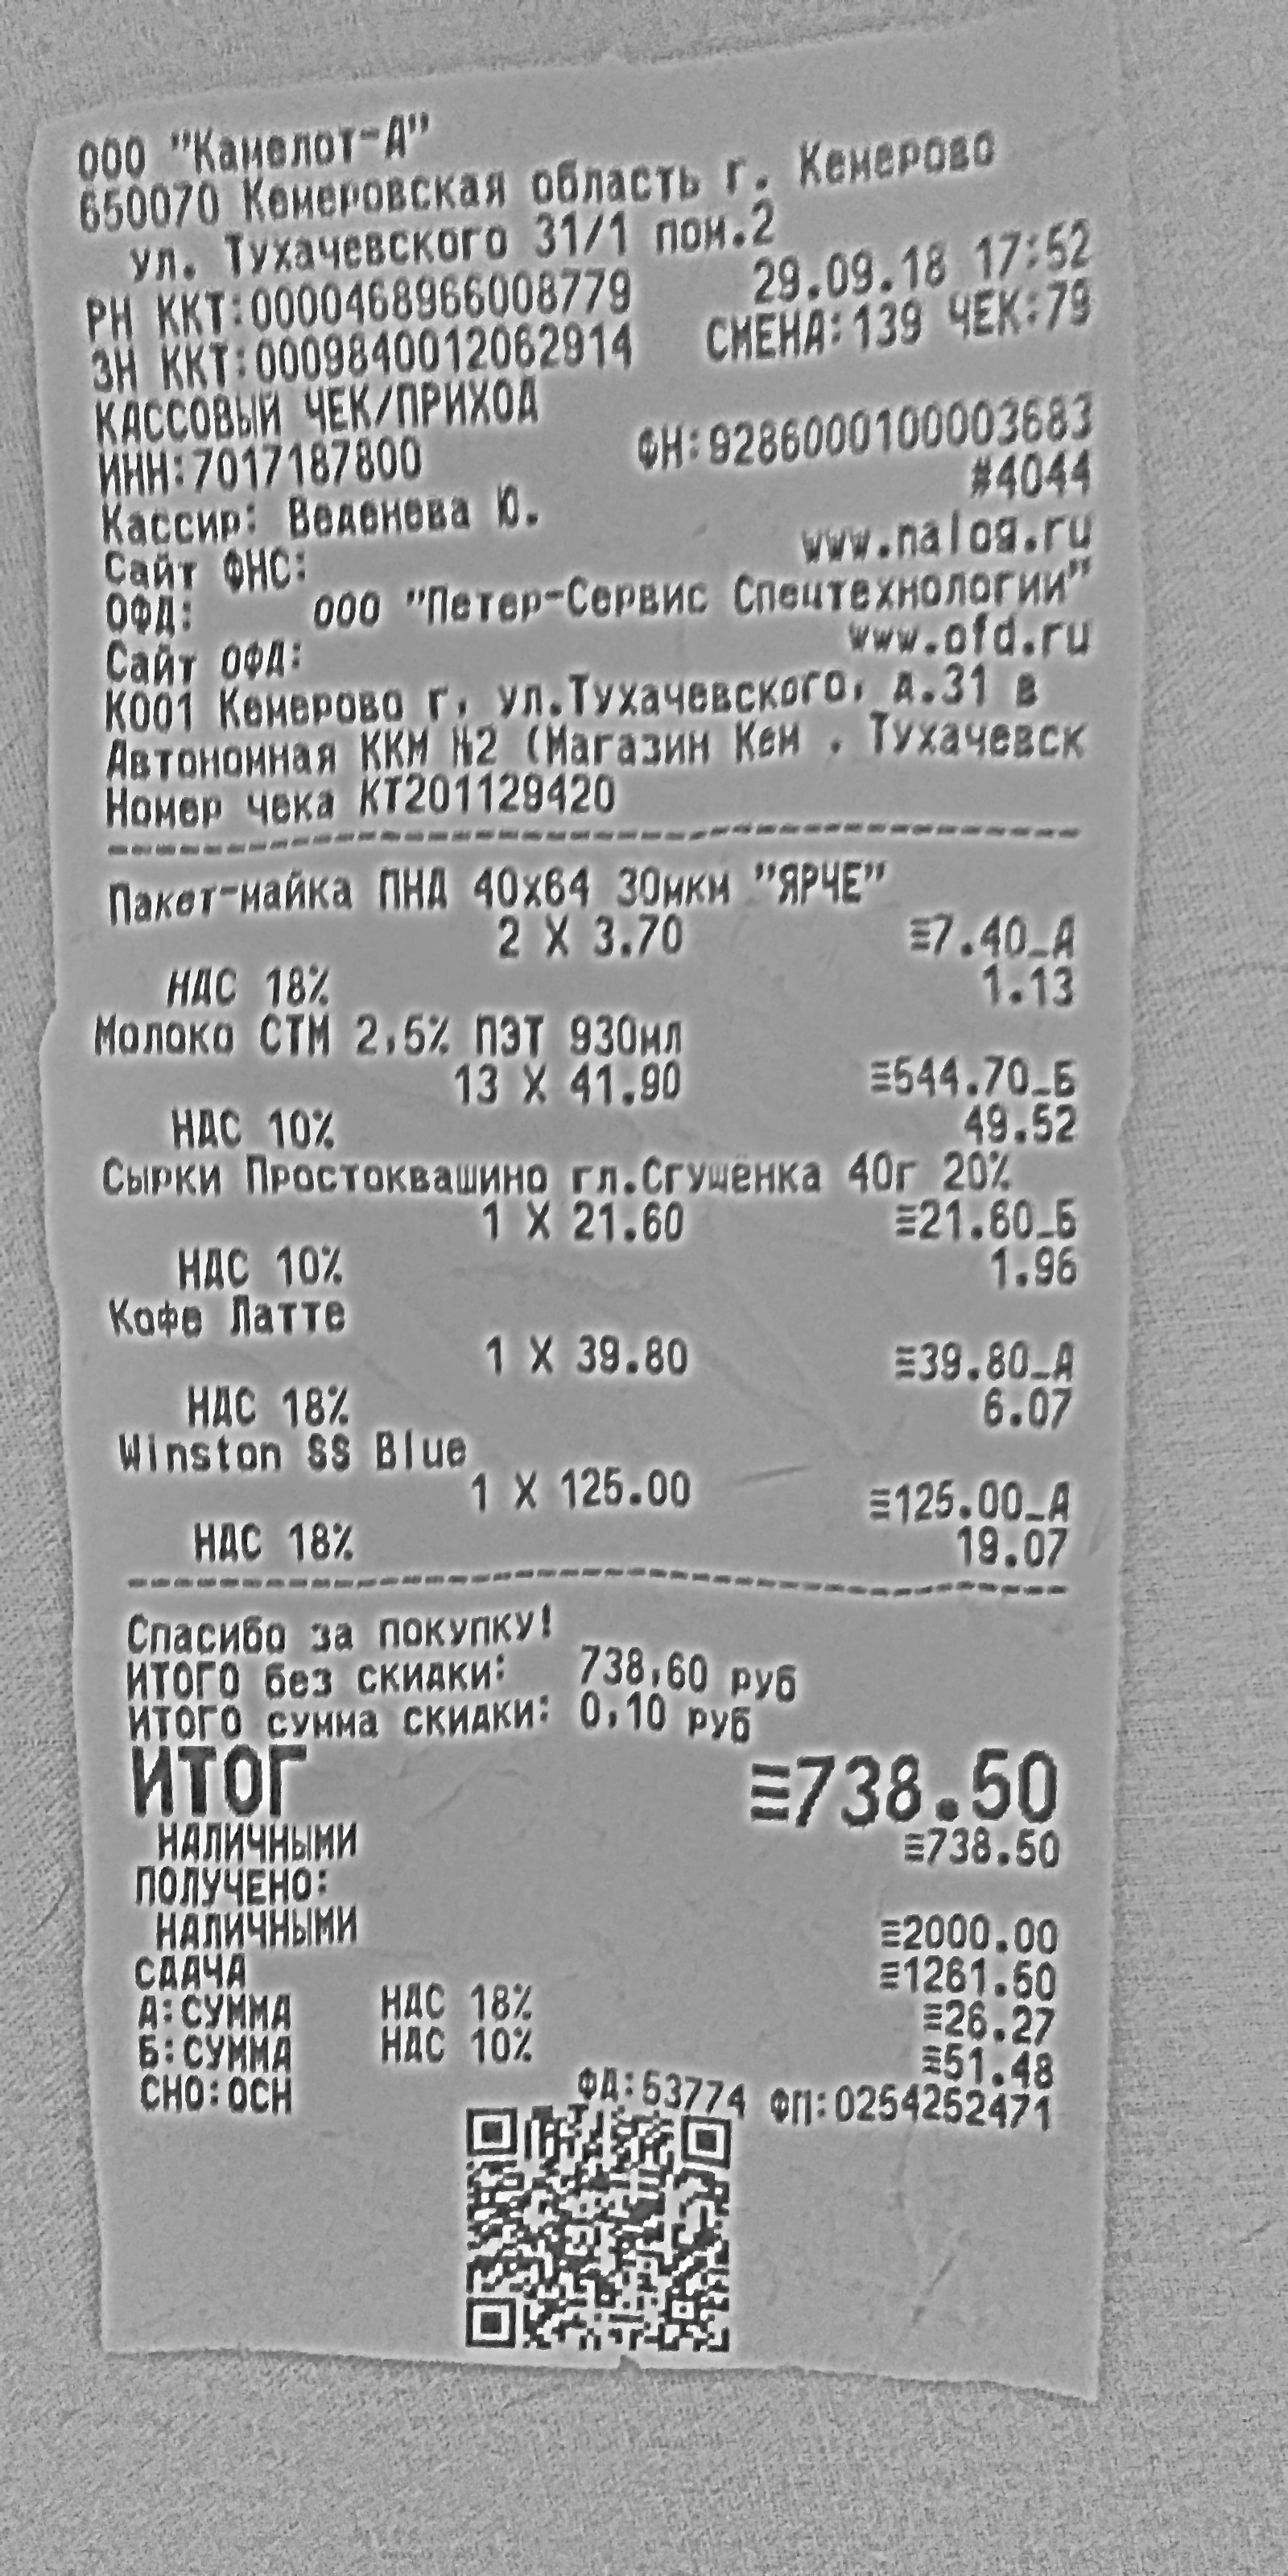
Продавец: ООО "Камелот-А"
ИНН: 7017187800
Дата: 29.09.18
Товары: Пакет-майка ПНА 40x64 30мкм "ЯРЧЕ"; Молоко СТМ 2.5% ПЭТ 930 мл; Сырки Простоквашино гл.Сгущенка 40г; Кофе Латте; Winston SS Blue
Количество: 2.000; 13.000; 1.000; 1.000; 1.000
Цена: 3.70; 41.90; 21.60; 39.80; 125.00
Сумма: 7.40; 544.70; 21.60; 39.80; 125.00
Итого: 738.50